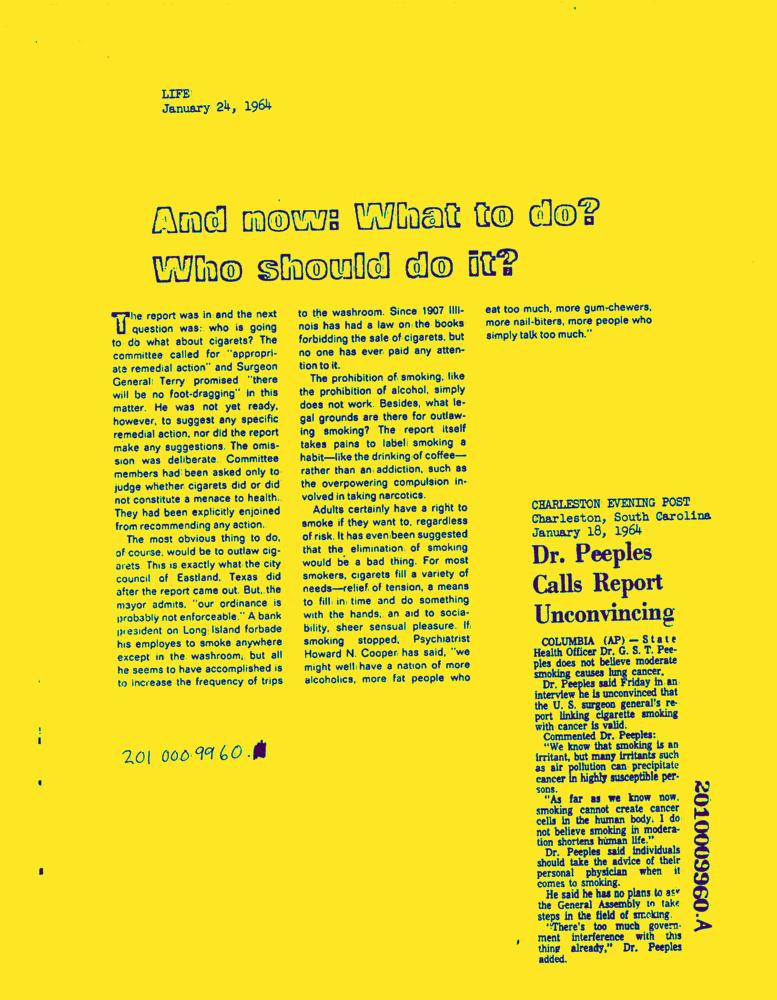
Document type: News-Article